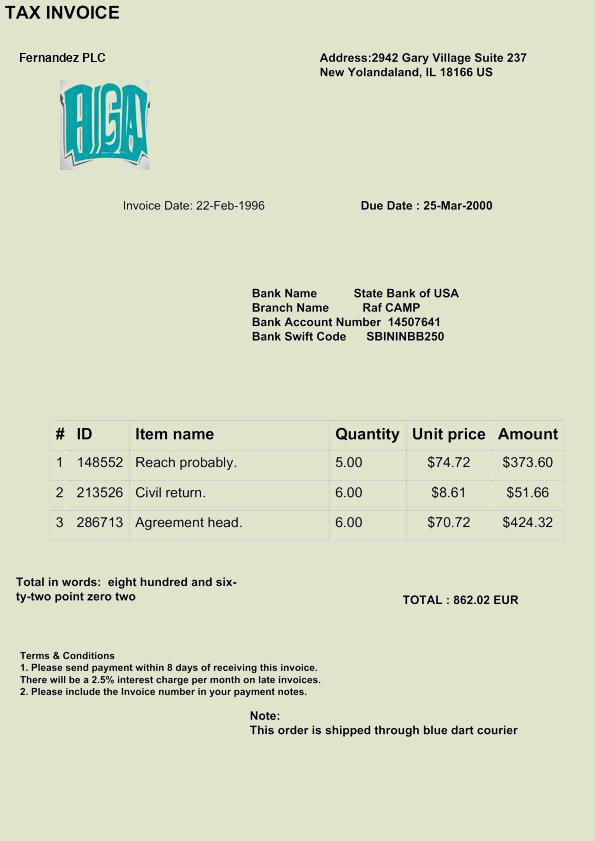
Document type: Invoice